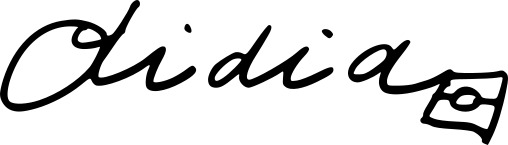
Signature of: lidia thorpe